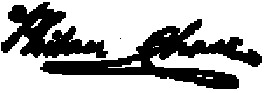
Signature of: henry john whitehouse